Question: What is the suspected problem?
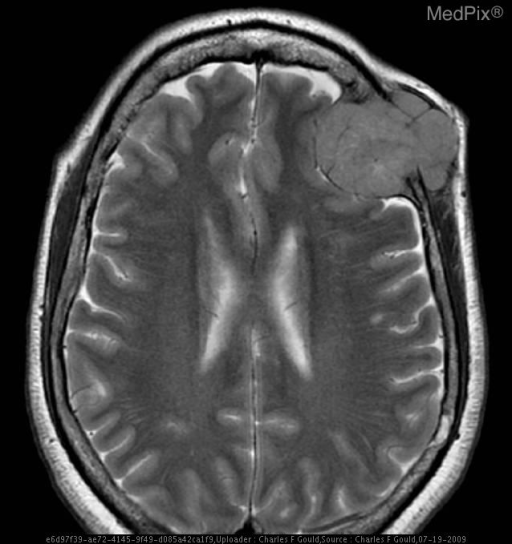
Answer: The findings suggest Plain radiograph (skull): Multiple “punched-out” lytic lesions are seen throughout the calvarium.
A large lytic lesion at the vertex disrupts both the inner and outer table.

T1 Sag: Large expansile mass lesion which is hypointense to bone marrow extending intracranially from the frontal clavarium.

T1 Cor:  Large expansile mass lesion which is hypointense to bone marrow extending intracranially from the frontal clavarium.

T1 Ax +C: Enhancing expansile mass lesion extending intracranially and superficially from the calvarium.

T1 Cor +C: Enhancing expansile mass lesion extending intracranially and superficially from the calvarium.

T2 Ax: Expansile mass which is isointense to bone marrow extending both intracranially and superficially from the calvarium.. Expansile mass which is isointense to bone marrow extending both intracranially and superficially from the calvarium.. The patient might have a history of 61 y.o. woman with a "lump" on left side of head..